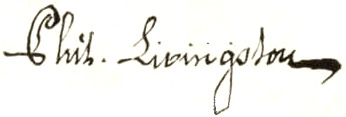
Signature of: philip livingston